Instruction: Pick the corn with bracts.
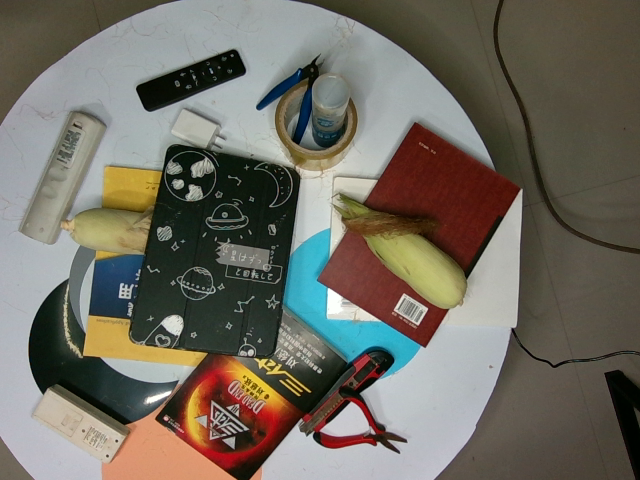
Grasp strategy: vertical